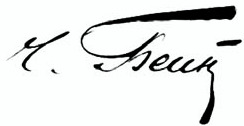
Signature of: q111589437